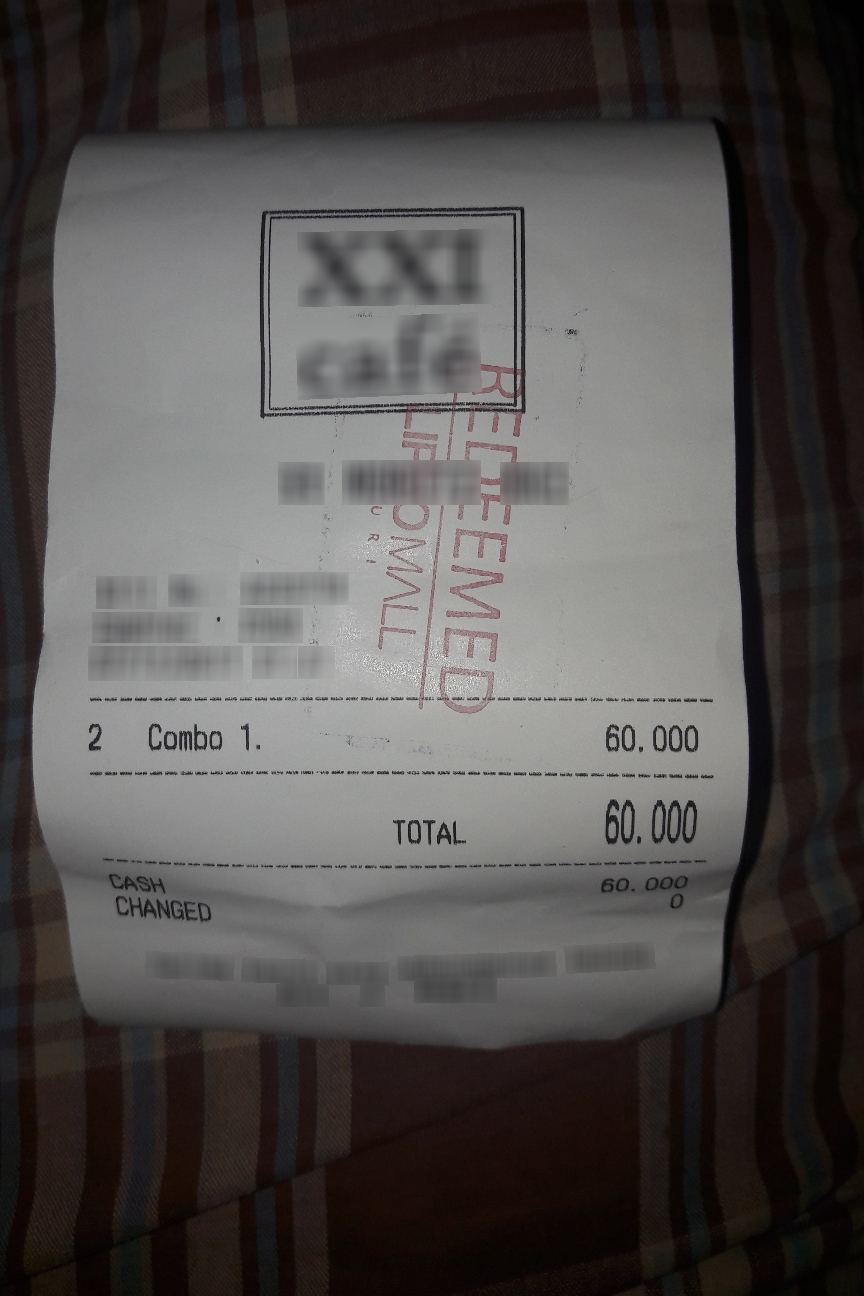
Number of items: 3
Total: 60.000
OCR text regions:
text: TOTAL
text: 60.000
text: CASH
text: 60.000
text: CHANGED
text: 0
text: 2
text: Combo
text: 1.
text: 60,000